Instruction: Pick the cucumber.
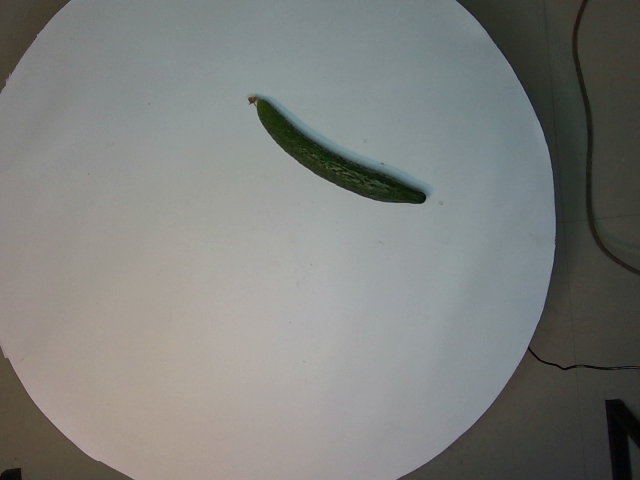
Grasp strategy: vertical